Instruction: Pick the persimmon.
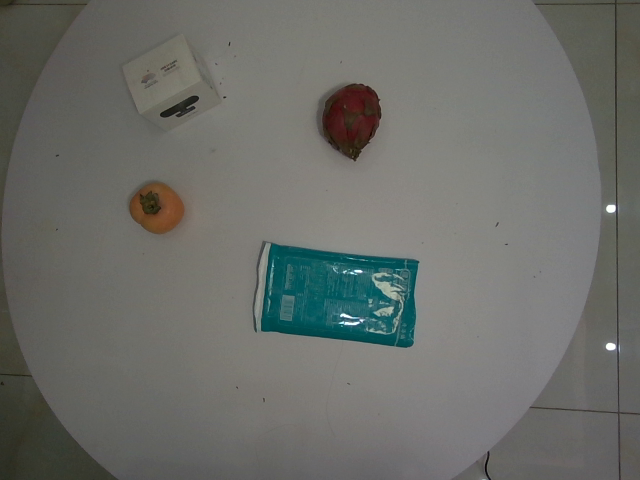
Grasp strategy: vertical